Question: What is the filing due date as per the document?
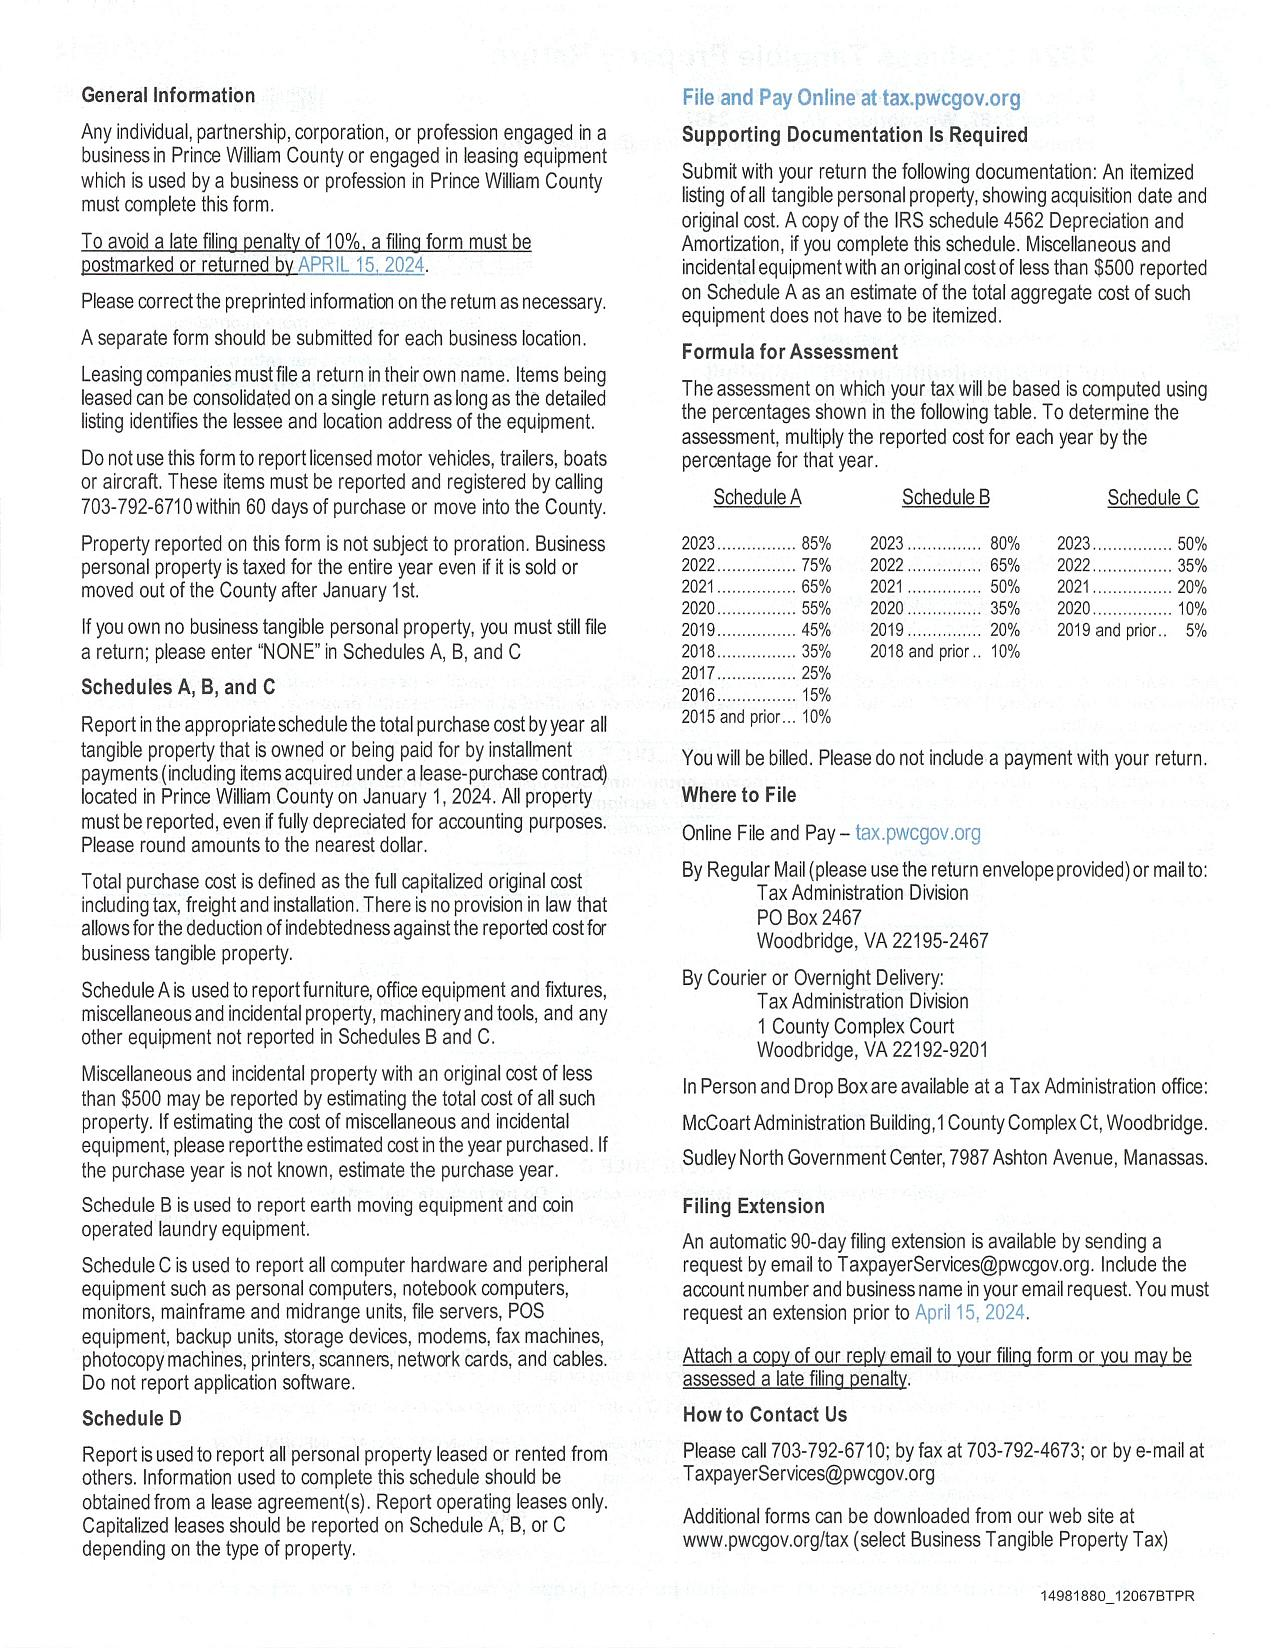
Answer: "15-Apr-23"